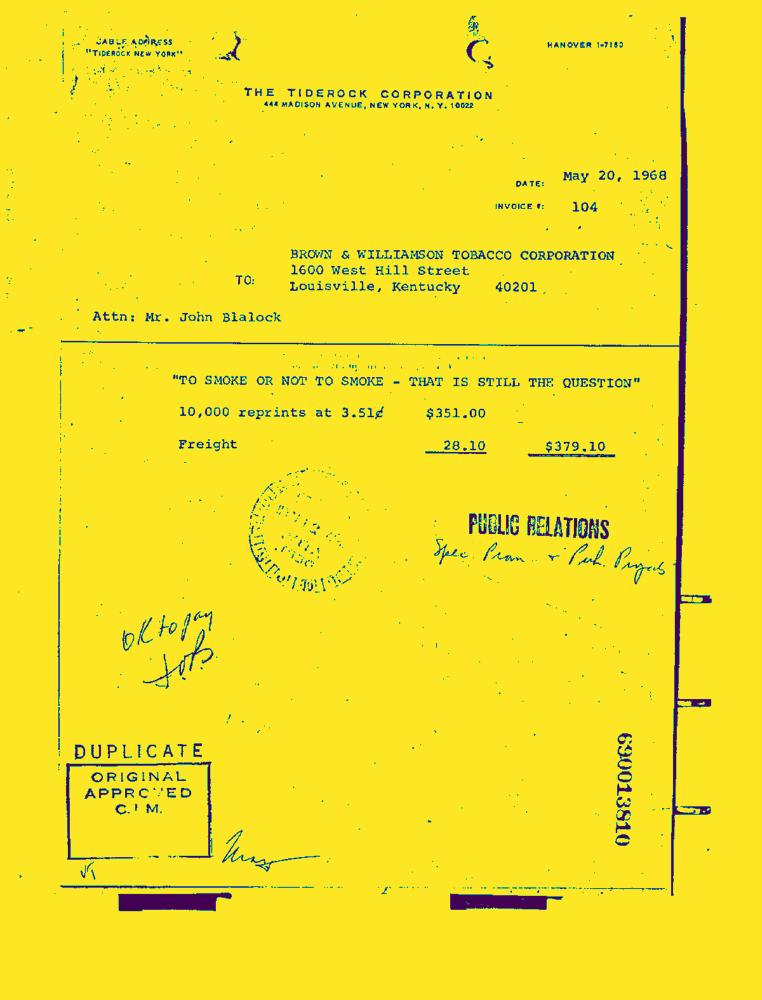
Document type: Invoice-Doc